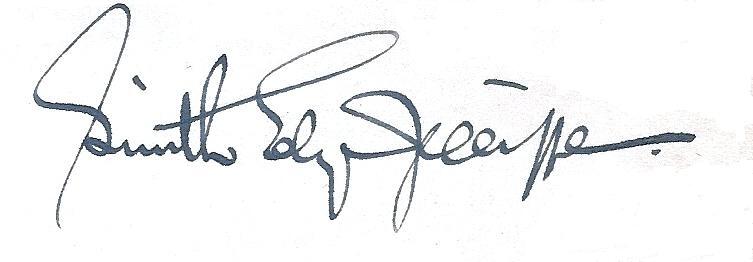
Signature of: smith ely jelliffe